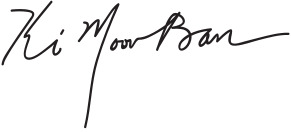
Signature of: ban ki moon